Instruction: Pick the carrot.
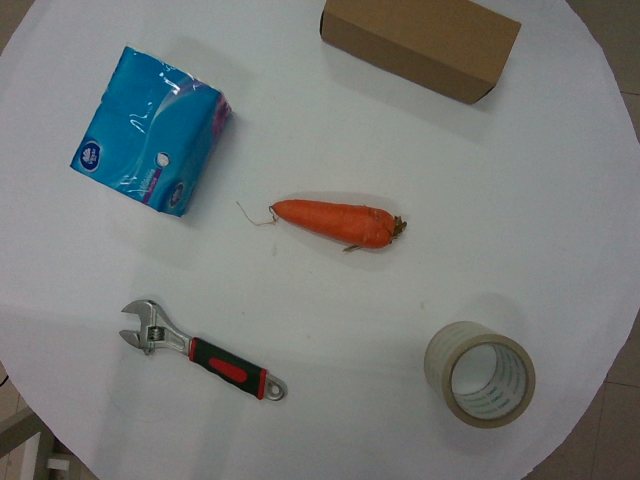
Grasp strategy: vertical